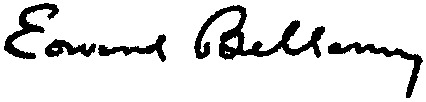
Signature of: edward bellamy